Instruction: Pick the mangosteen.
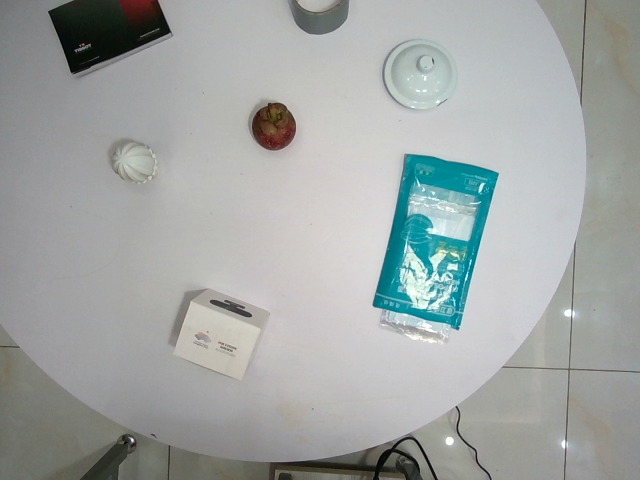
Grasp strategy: vertical